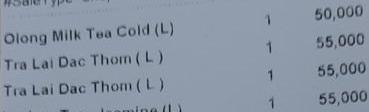
<table>
<tr>
<td></td>
<td>1</td>
<td>50,000</td>
</tr>
<tr>
<td>Olong Milk Tea Cold (L)</td>
<td>1</td>
<td>55,000</td>
</tr>
<tr>
<td>Tra Lai Dac Thom (L)</td>
<td>1</td>
<td>55,000</td>
</tr>
<tr>
<td>Tra Lai Dac Thom (L)</td>
<td>1</td>
<td>55,000</td>
</tr>
</table>